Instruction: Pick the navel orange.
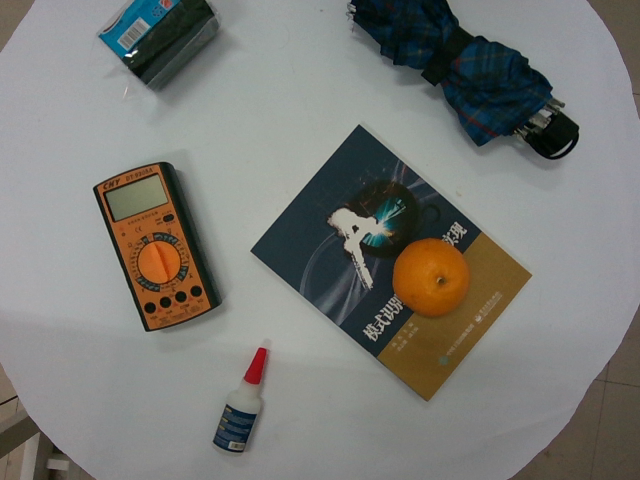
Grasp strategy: vertical